Question: In what way does the history help explain the case?
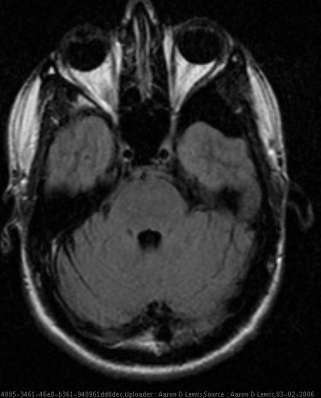
Answer: The patient's history of 27 year old man with bilateral hearing loss after surgical removal of a PE tube stuck behind his left TM.  He underwent an MRI of the internal auditory canals for further follow up. is key in understanding the case.